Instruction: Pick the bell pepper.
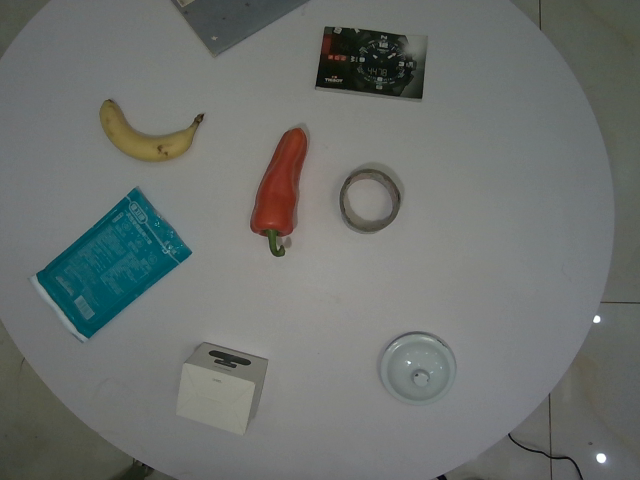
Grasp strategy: vertical